Question: What type of tax is indicated in the document, personal property or real estate?
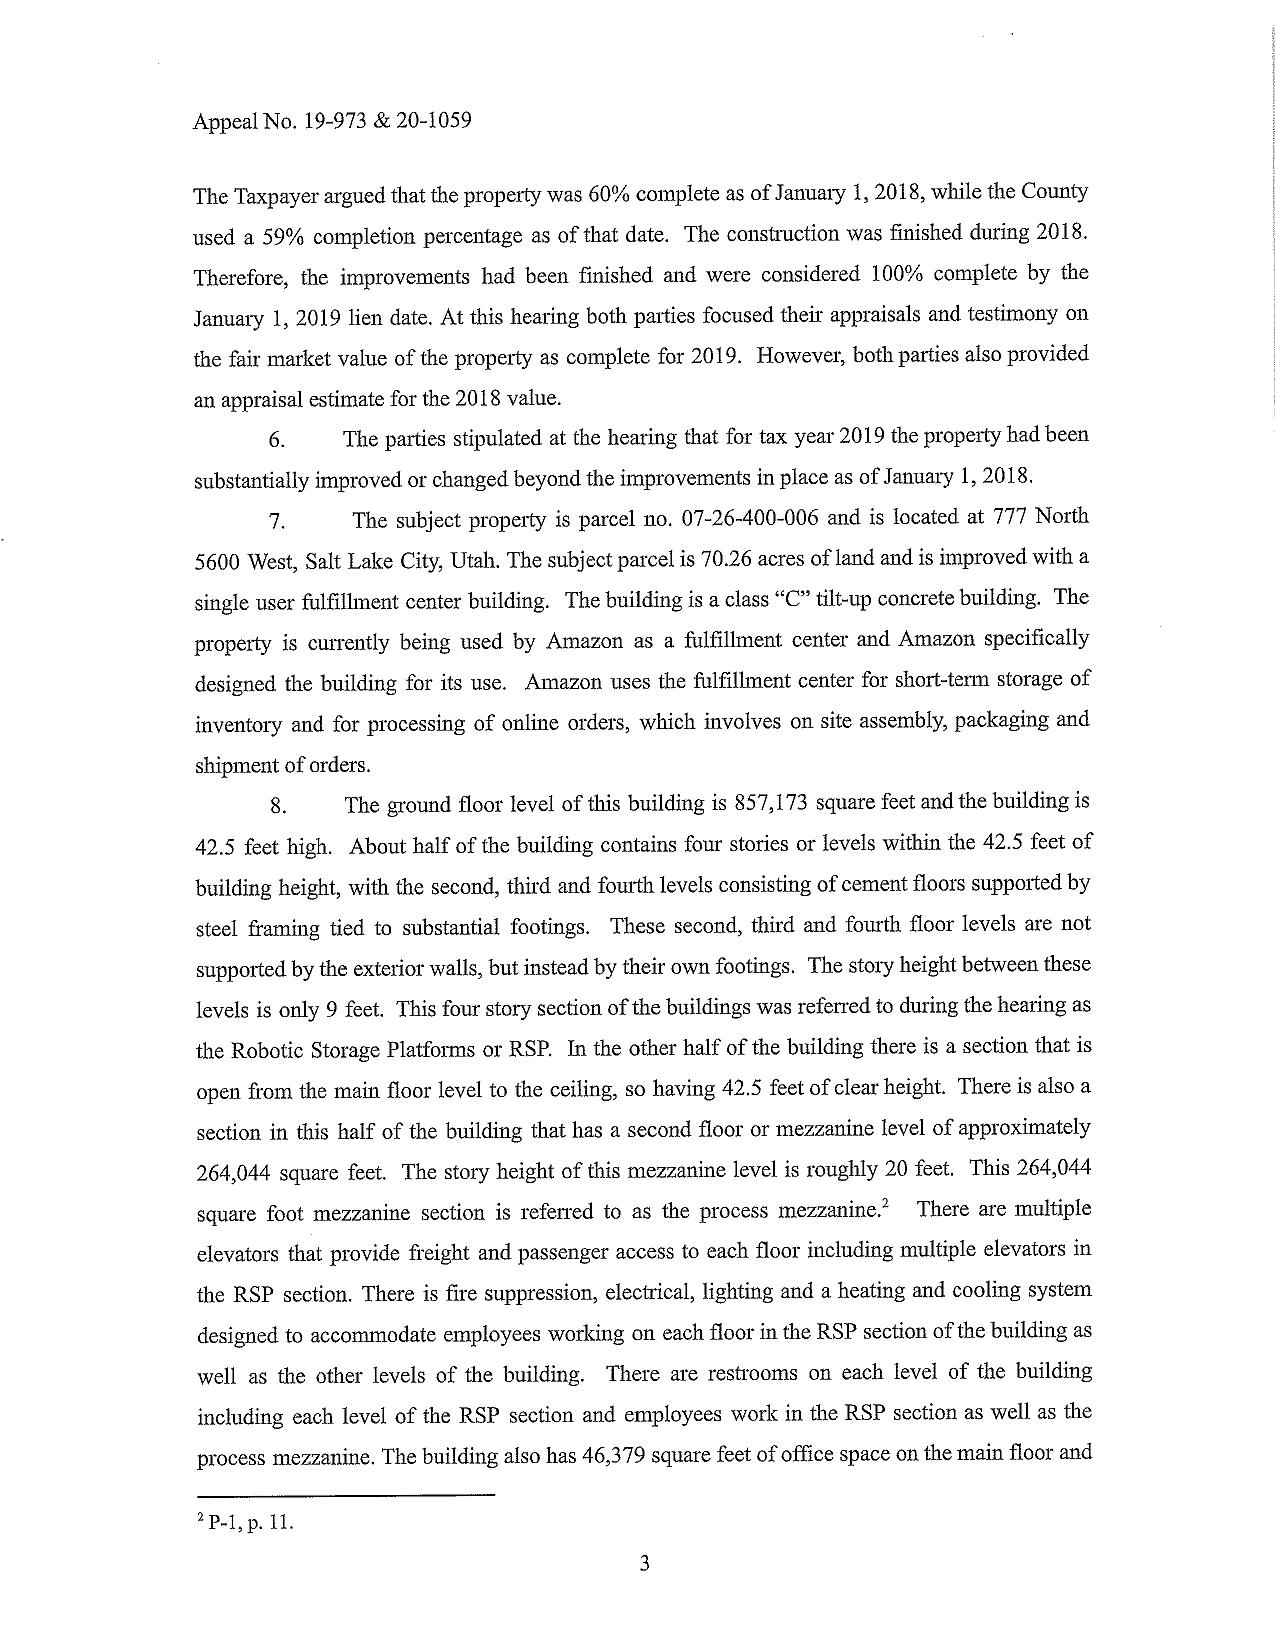
Answer: "Real Estate Tax"